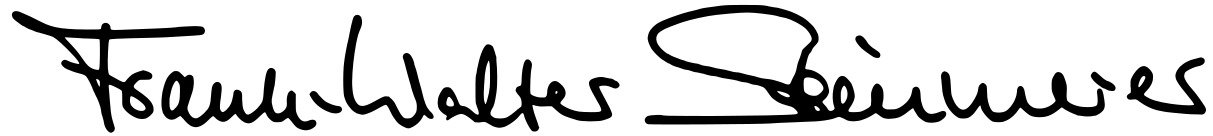
Signature of: frank walter steinmeier